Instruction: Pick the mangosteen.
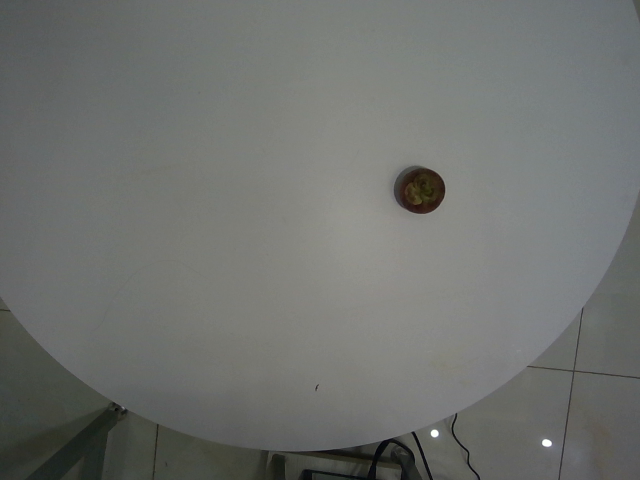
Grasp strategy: vertical